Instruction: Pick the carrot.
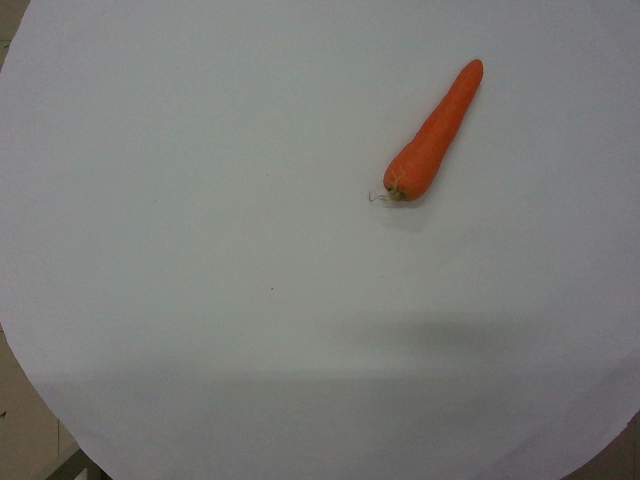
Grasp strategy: vertical